Question: How is the property described in the document?
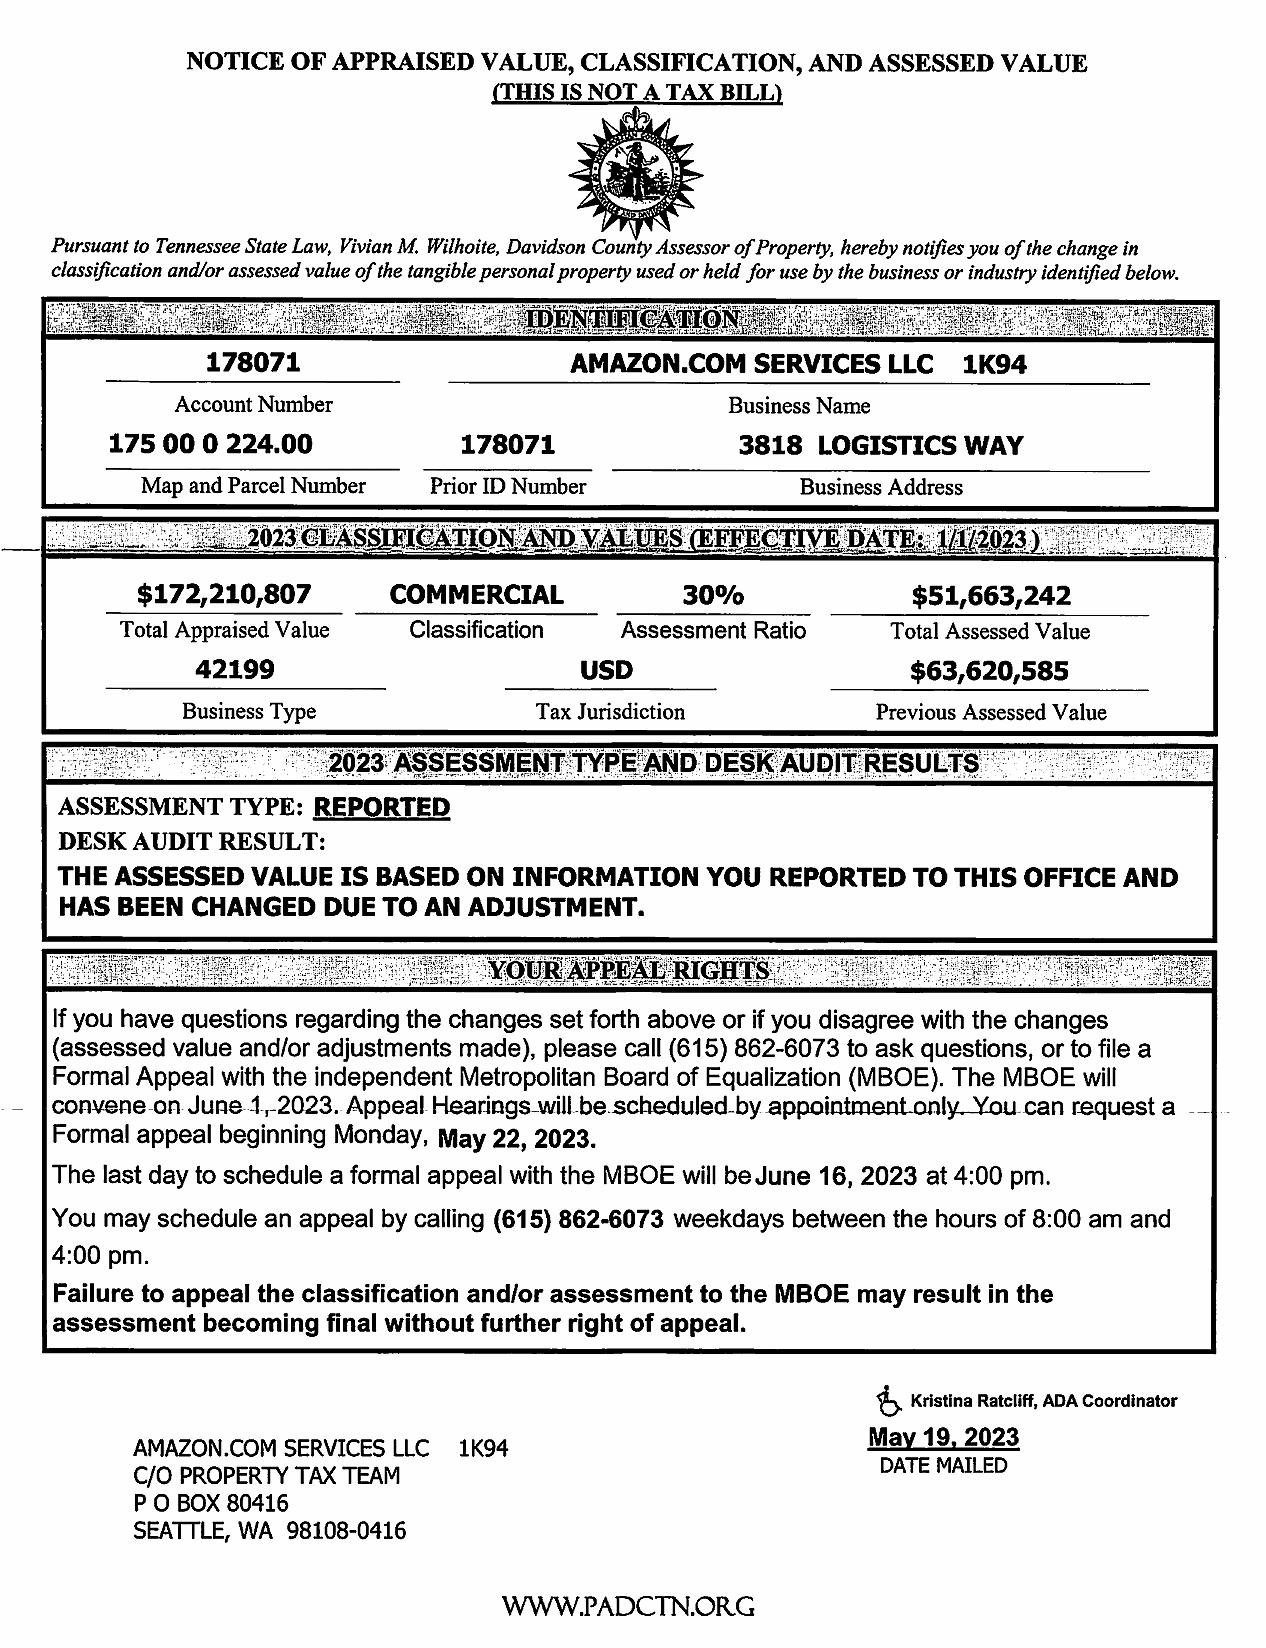
Answer: "COMMERCIAL"